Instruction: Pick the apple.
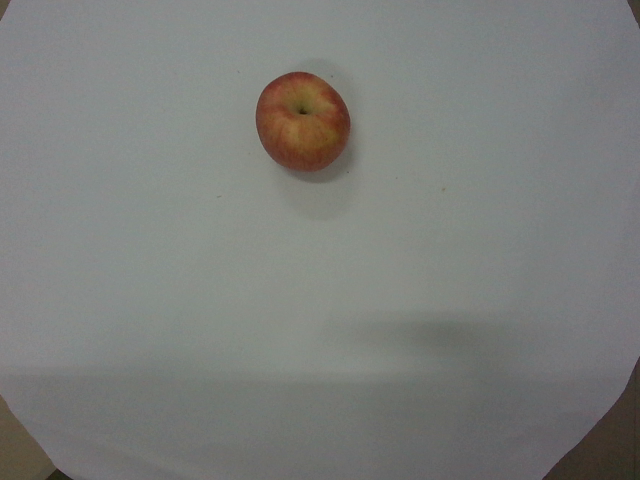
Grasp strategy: vertical